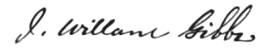
Signature of: josiah willard gibbs